Question: What is the main concern?
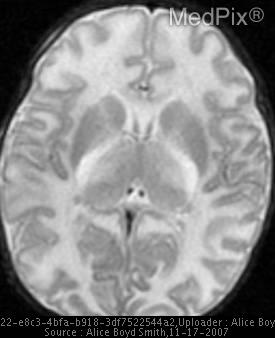
Answer: The findings suggest • Axial T2 weighted images reveal T2 prolongation, consistent with edema, in the deep cerebellar white matter, dorsal brainstem, cerebral peduncles, and posterior limb of the internal capsule.
• MR spectroscopy reveals a broad peak at 0.9 ppm representing branched chain amino acids and branched chain alpha ketoacids.  An abnormal peak is also present at 1.33 ppm consistent with lactate.. Axial T2 weighted images demonstrate T2 prolongation within the deep cerebellar white matter, brainstem, cerebral peduncles, and posterior limbs of the internal capsule.    A variety of aminoacidopathies/aminoaciduria diseases produce diffuse and symmetric white matter changes.. The patient might have a history of 1 week old baby boy with poor feeding, now developing increasing vomiting.  His mother reports a strange odor to his urine..